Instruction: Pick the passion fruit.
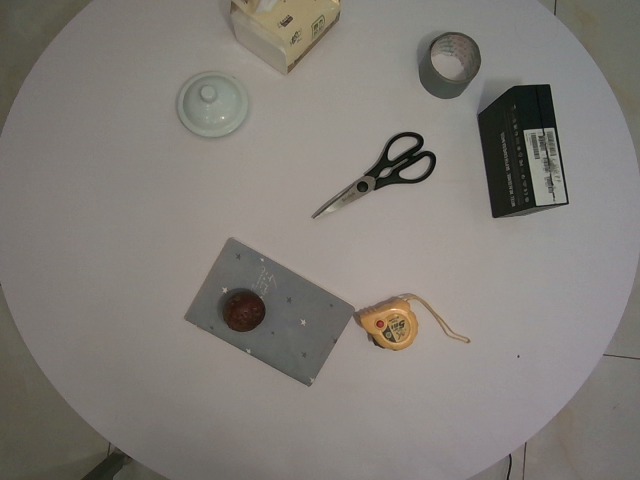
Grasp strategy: vertical